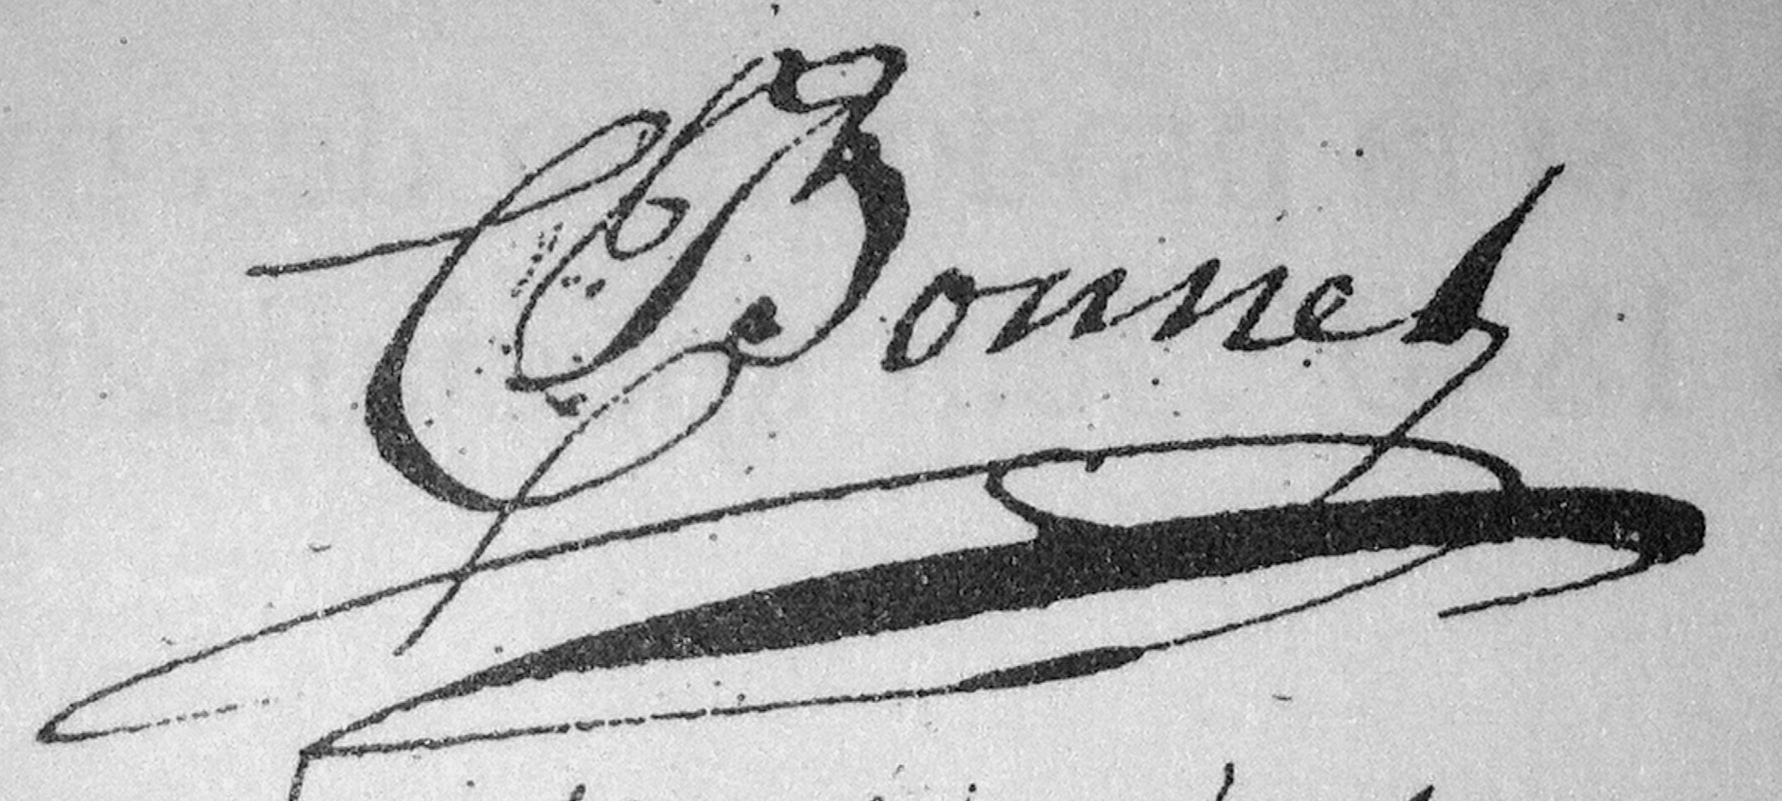
Signature of: claude joseph bonnet